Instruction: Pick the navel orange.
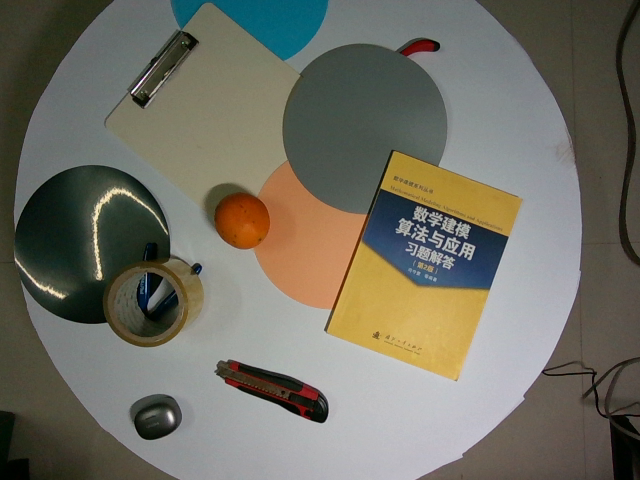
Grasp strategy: vertical